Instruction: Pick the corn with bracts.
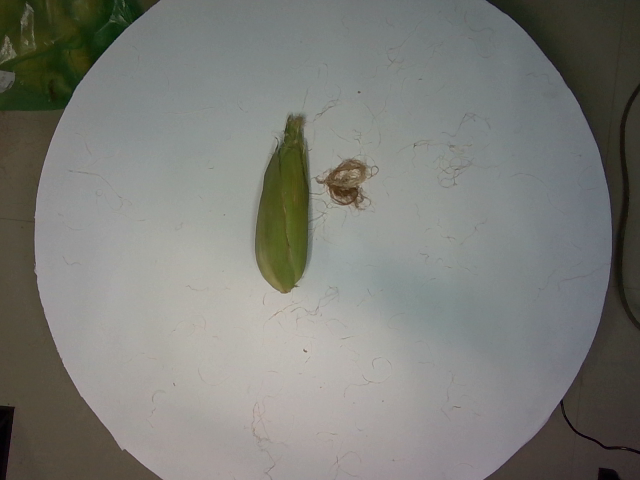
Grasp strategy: vertical